Question: Talk about the condition:
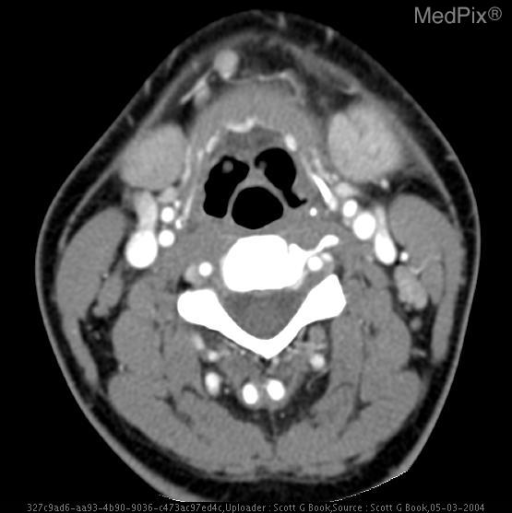
Answer: The disease is discussed as: Acute bacterial infections of the salivary glands are uncommon but are usually due to Staphylococcus  aureus, Streptococcus, and Haemophillus influenza.   Predisposing factors include decreased flow, dehydration, post radiation, chemotherapy, imunosuppression, and recent dental work. TB and cat scratch fever can cause granulomatous sialadenitis.  Acute infectious sialadenitis is most commonly viral.  The most common viral cause is mumps (a myxovirus) which usually involves only the parotid glands bilaterally.  Other viral causes include HIV, coxsackie, and influenza.

Clinical findings:
Signs and symptoms include erythema, pain, tenderness, and swelling which may increase with eating. Frank pus may drain from the ducts, especially with massage of the glands.  Adenopathy may be associated.

Complications:
Infection of the submandibular gland can lead to abscess and Ludwig’s Angina, which is a life-threatening infection of the sublingual and submental spaces.  Other complications include stricture of the ducts and chronic sialadenitis.

Radiographic imaging:
With infectious indications, CT should be the mainstay of imaging. Noncontrast imaging is useful to identify sialolythiasis and contrast imaging to identify abscesses, cysts, adenopathy and possible neoplasms.  If infection is less likely and there is a strong suspicion of neoplasm, fat-saturated MR is the study of choice.  Sialography is reserved for the evaluation of chronic sialadenitis without stones.   Conventional sialography may be replaced by thin section MR sialography.

Treatment:
Oral antibiotics and hydration are usually sufficient.  Palliative methods to decrease inflammation include warm compresses and massage and/or sialogogues to promote drainage.  Small abscesses can be treated conservatively as well.  Abscesses that do not respond to antibiotic treatment may require surgical drainage.